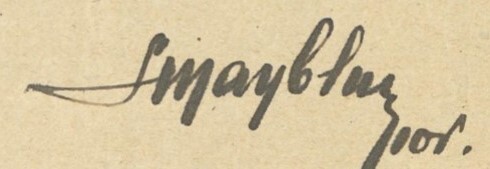
Signature of: szymon mayblum